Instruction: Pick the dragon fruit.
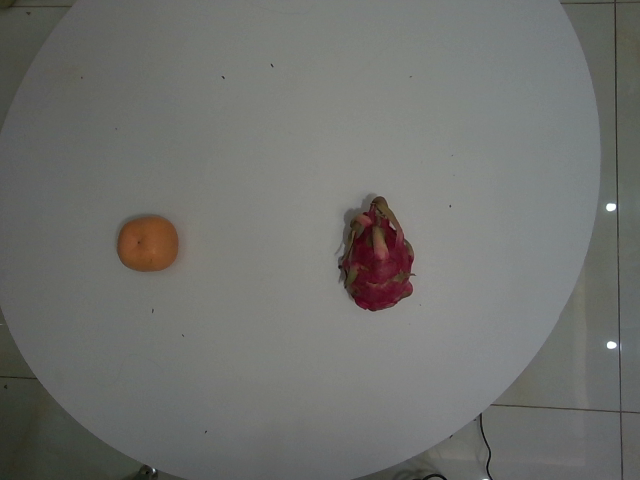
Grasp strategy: vertical